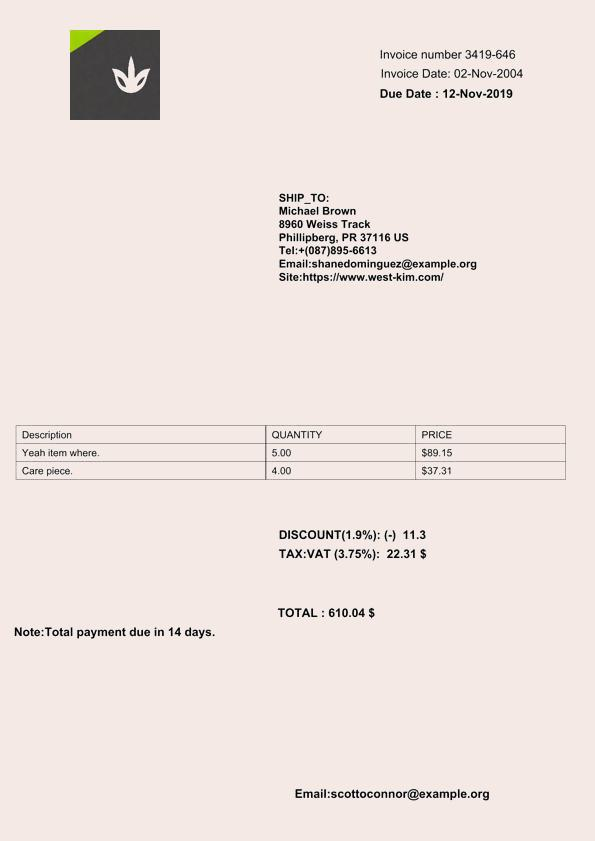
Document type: Invoice